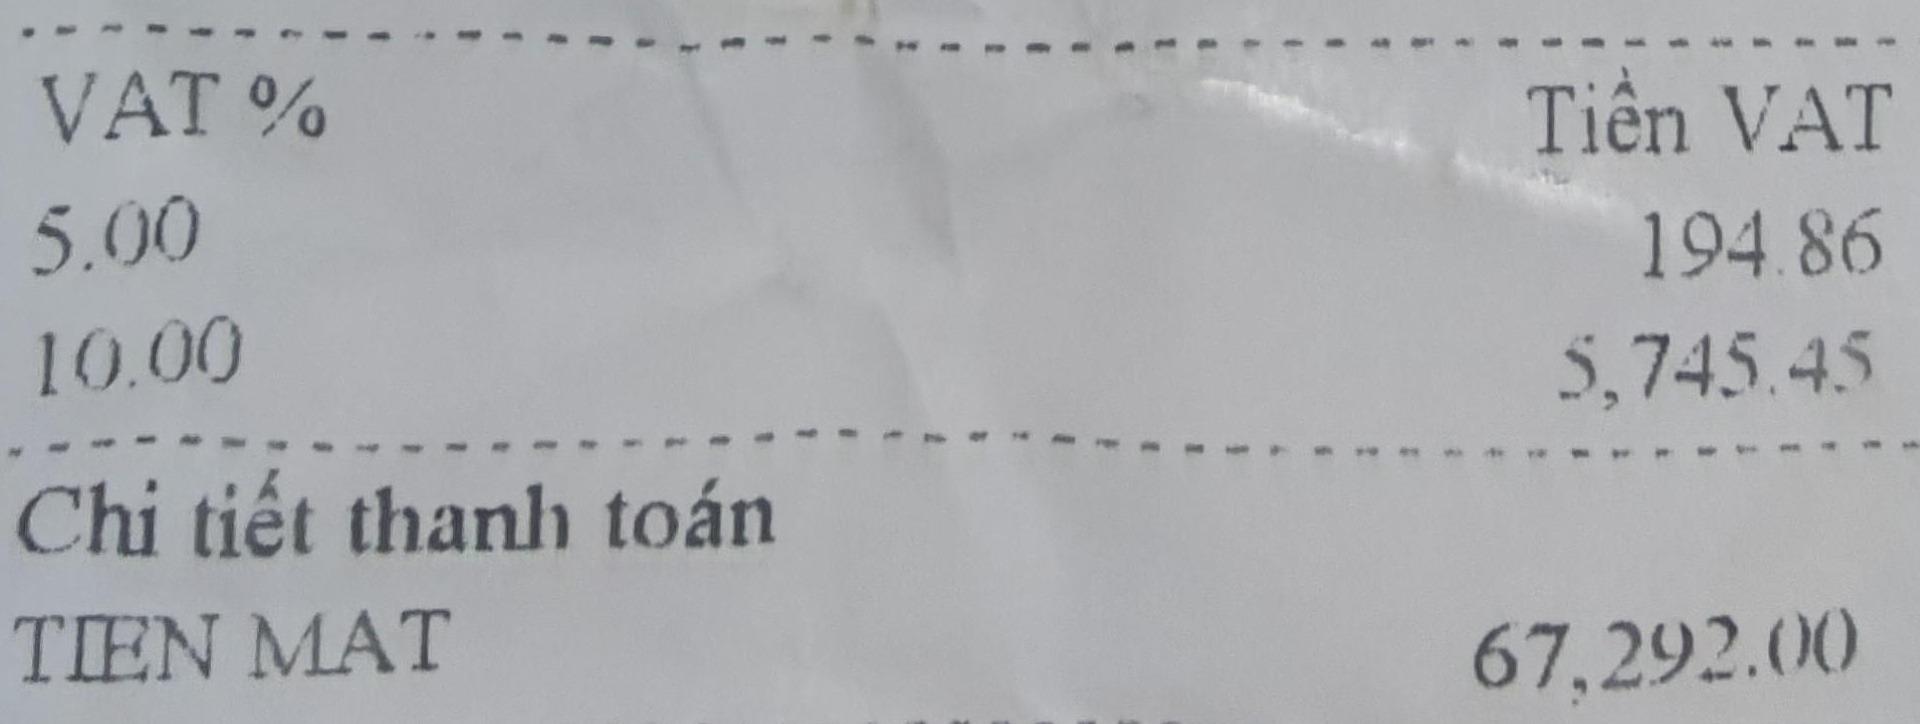
<table>
<tr>
<th>VAT %</th>
<th>Tiền VAT</th>
</tr>
<tr>
<td>5.00</td>
<td>194.86</td>
</tr>
<tr>
<td>10.00</td>
<td>5,745.45</td>
</tr>
</table>

Chi tiết thanh toán
TIEN MAT 67,292.00